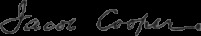
Signature of: jacob cooper